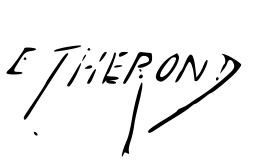
Signature of: émile théodore therond